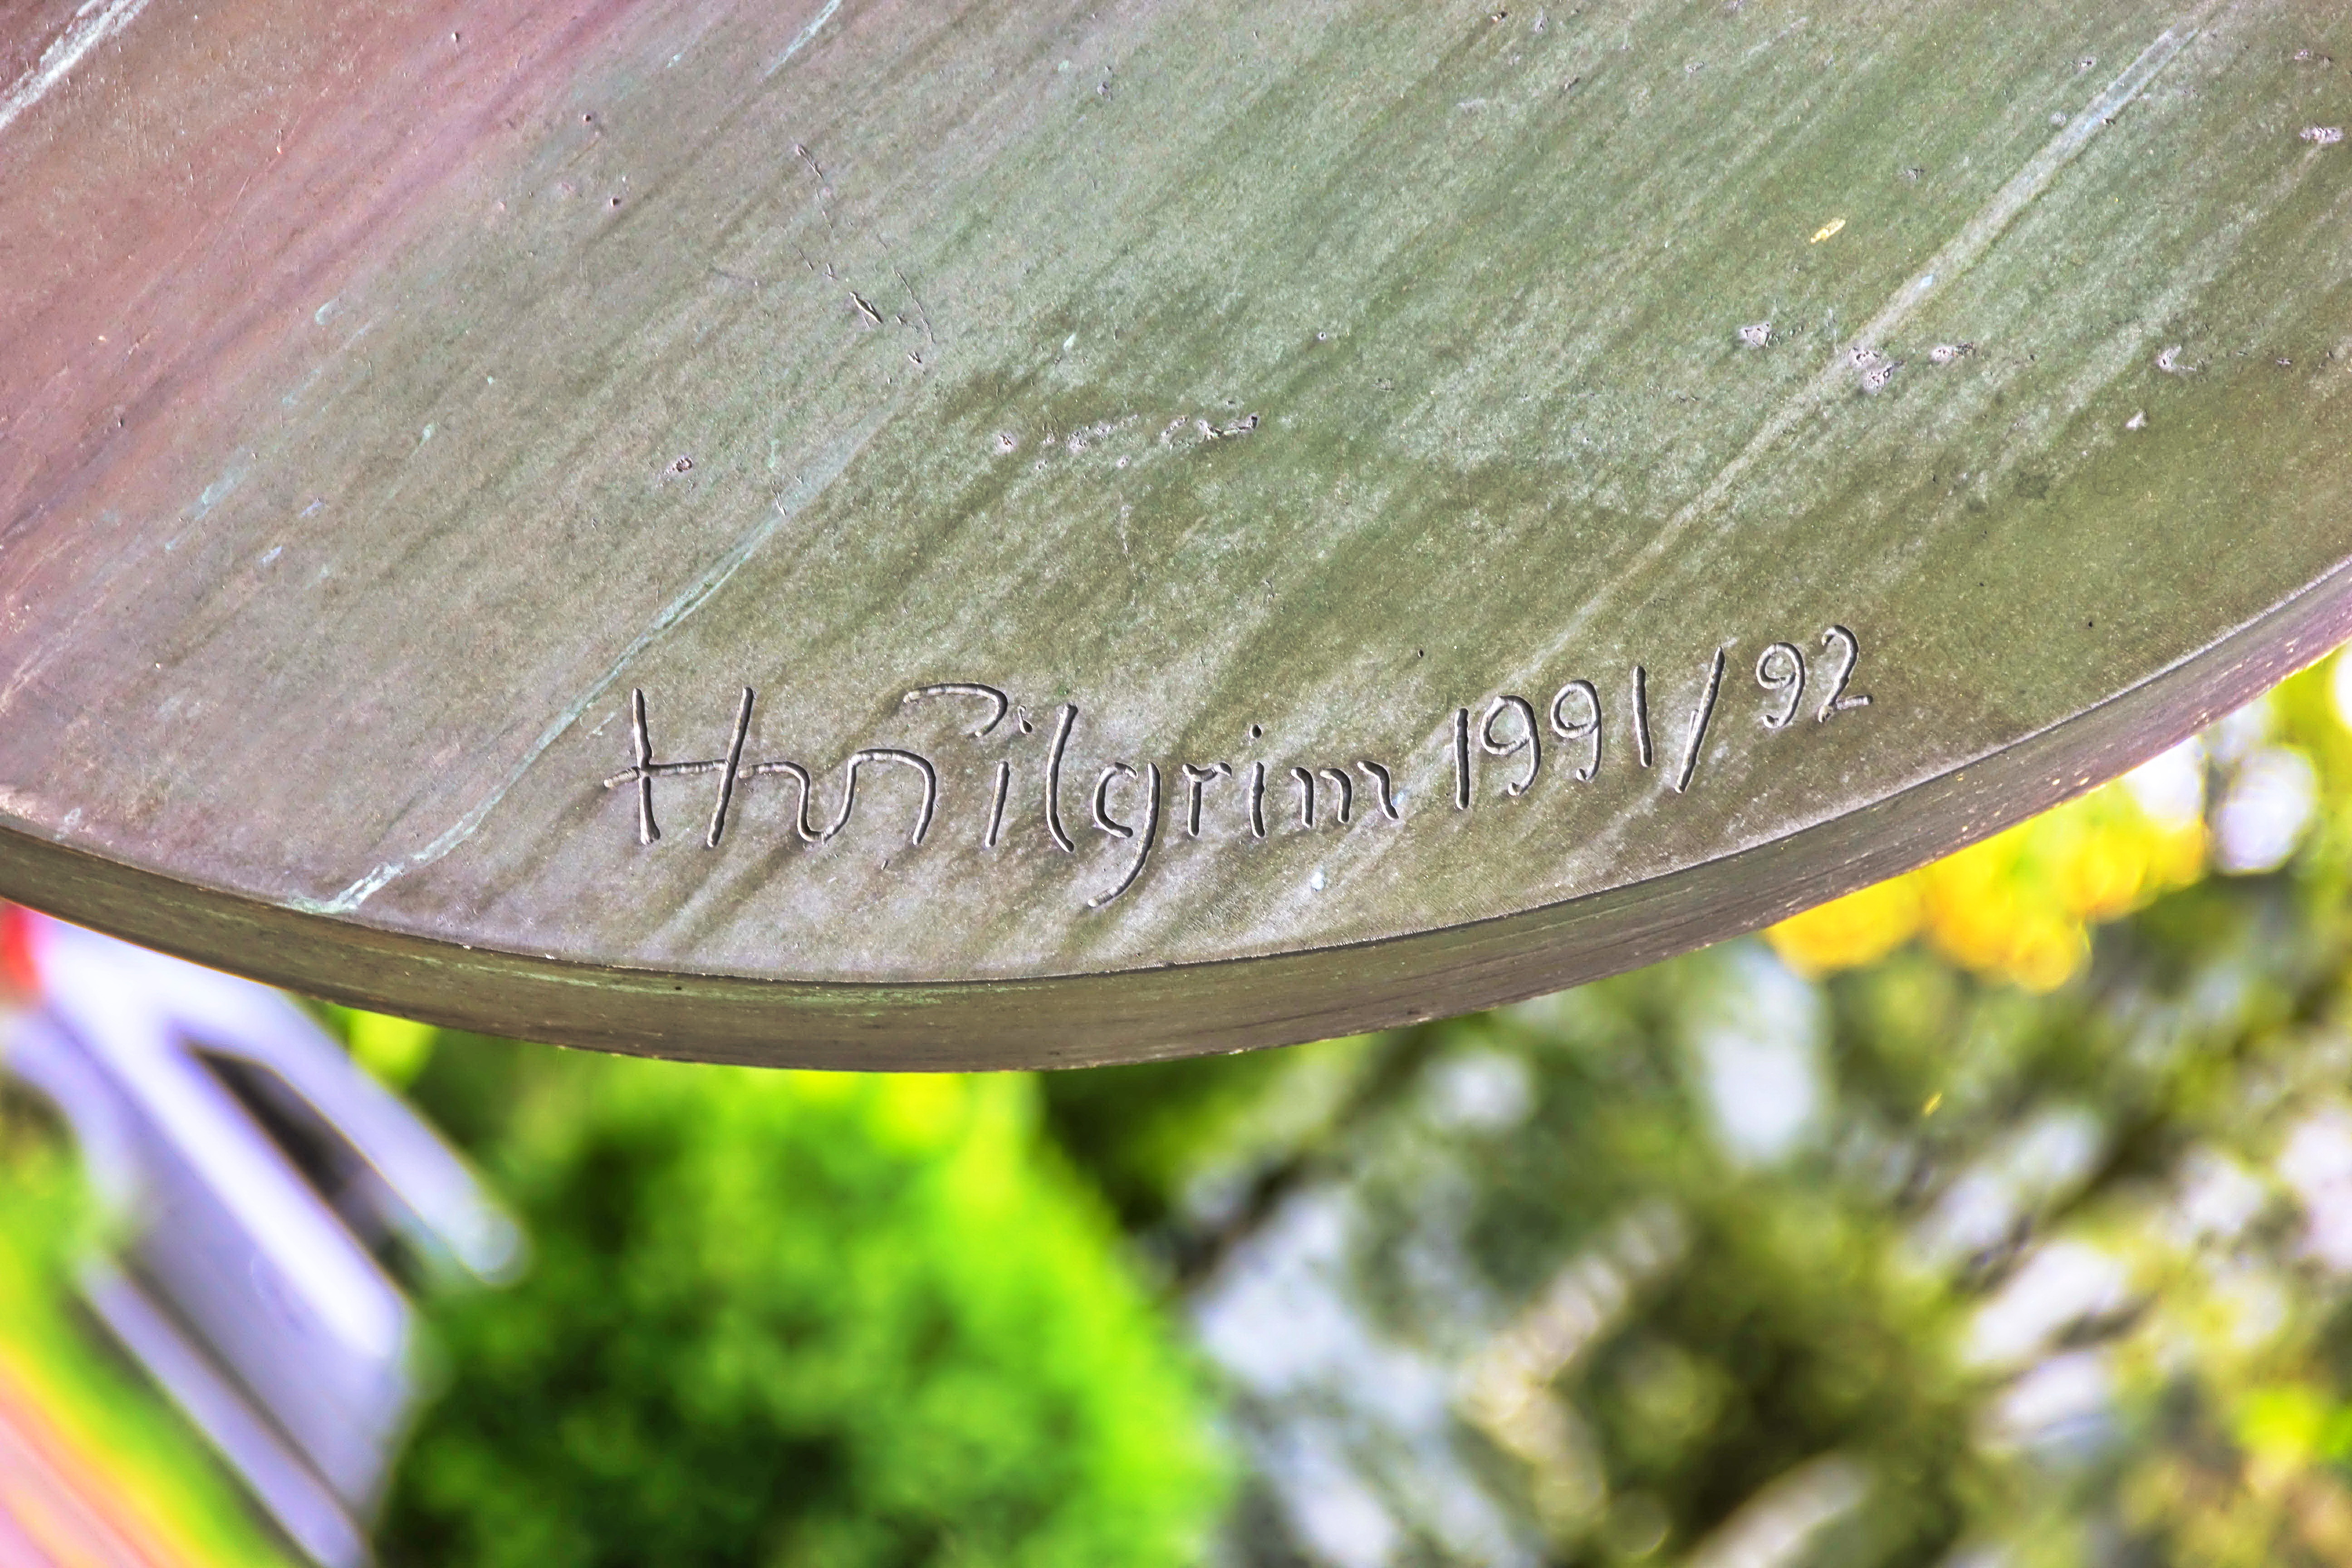
Signature of: hubertus von pilgrim